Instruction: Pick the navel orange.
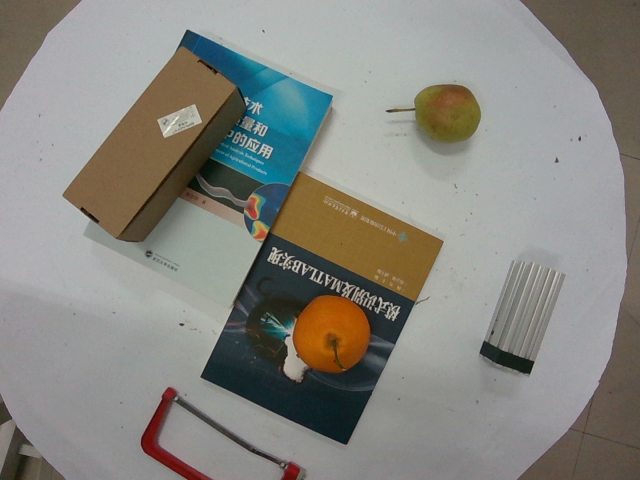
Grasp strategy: vertical